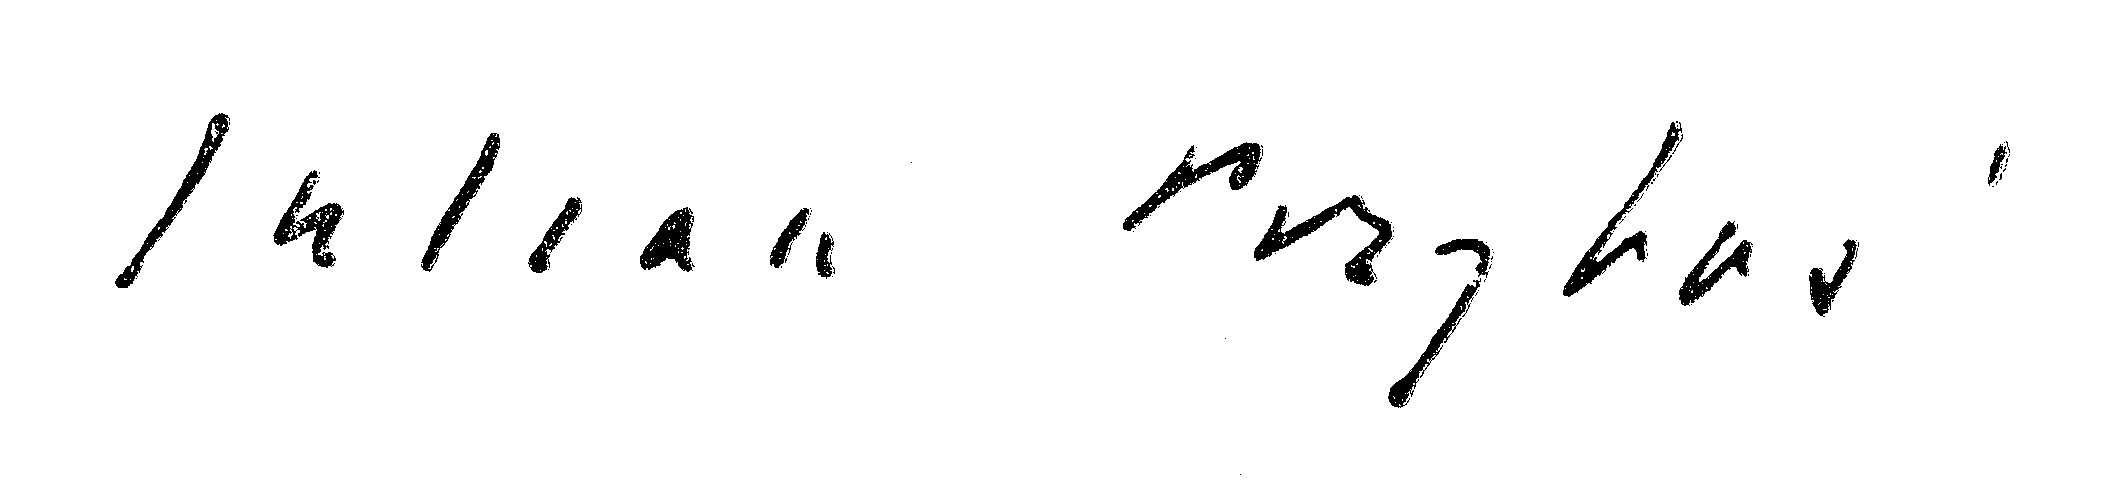
Signature of: julian przyboś